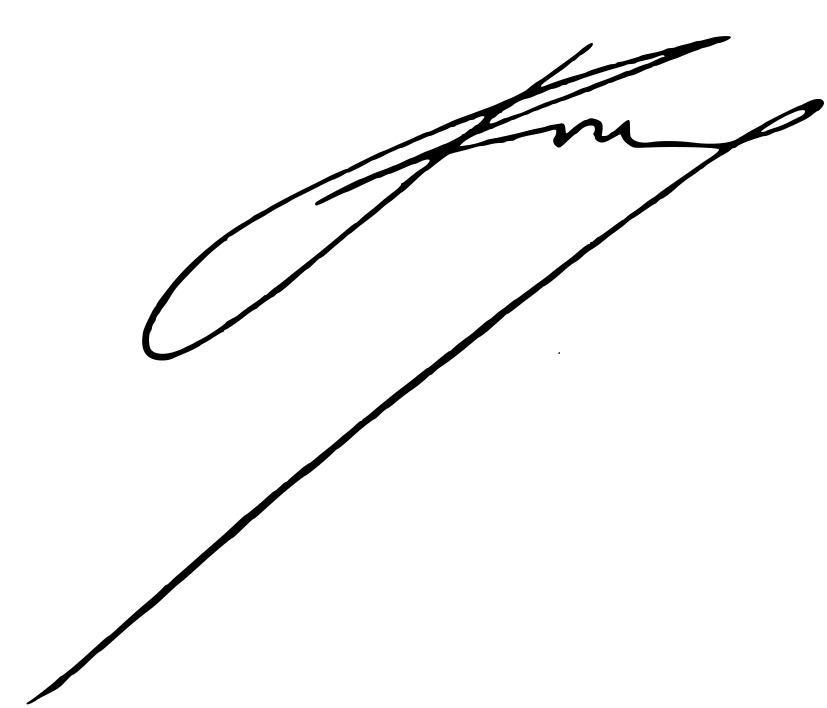
Signature of: frederick ii of prussia